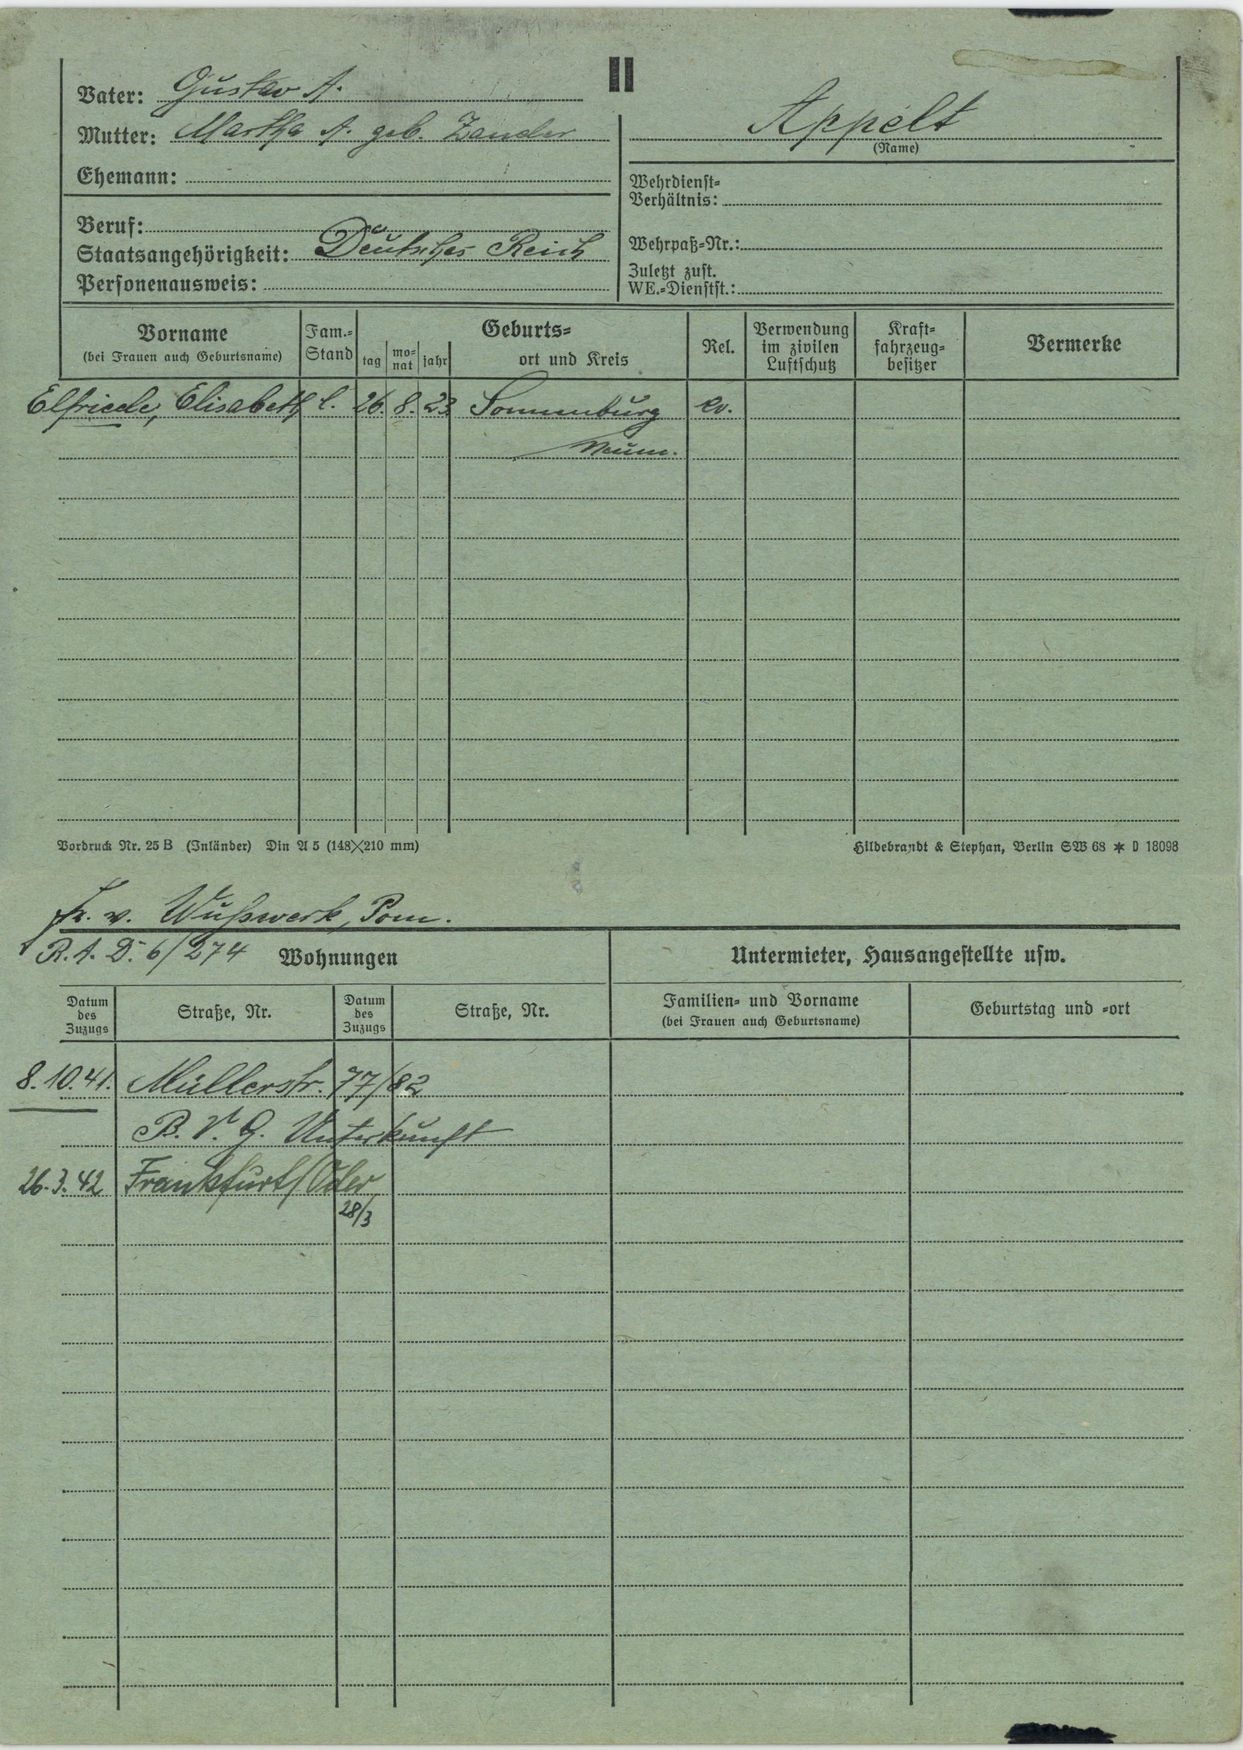
Appelt